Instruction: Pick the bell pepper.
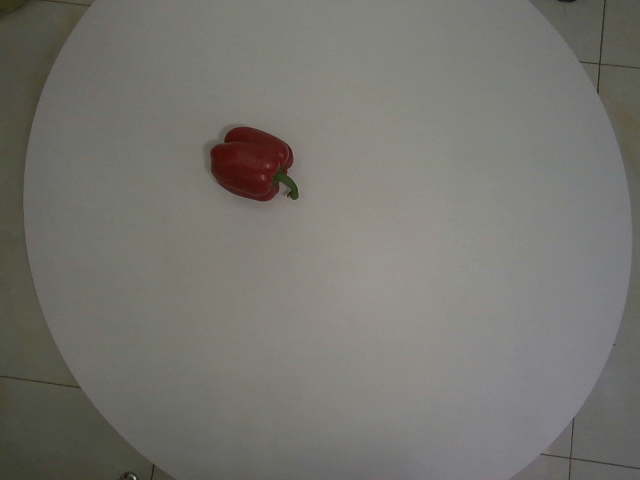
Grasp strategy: vertical